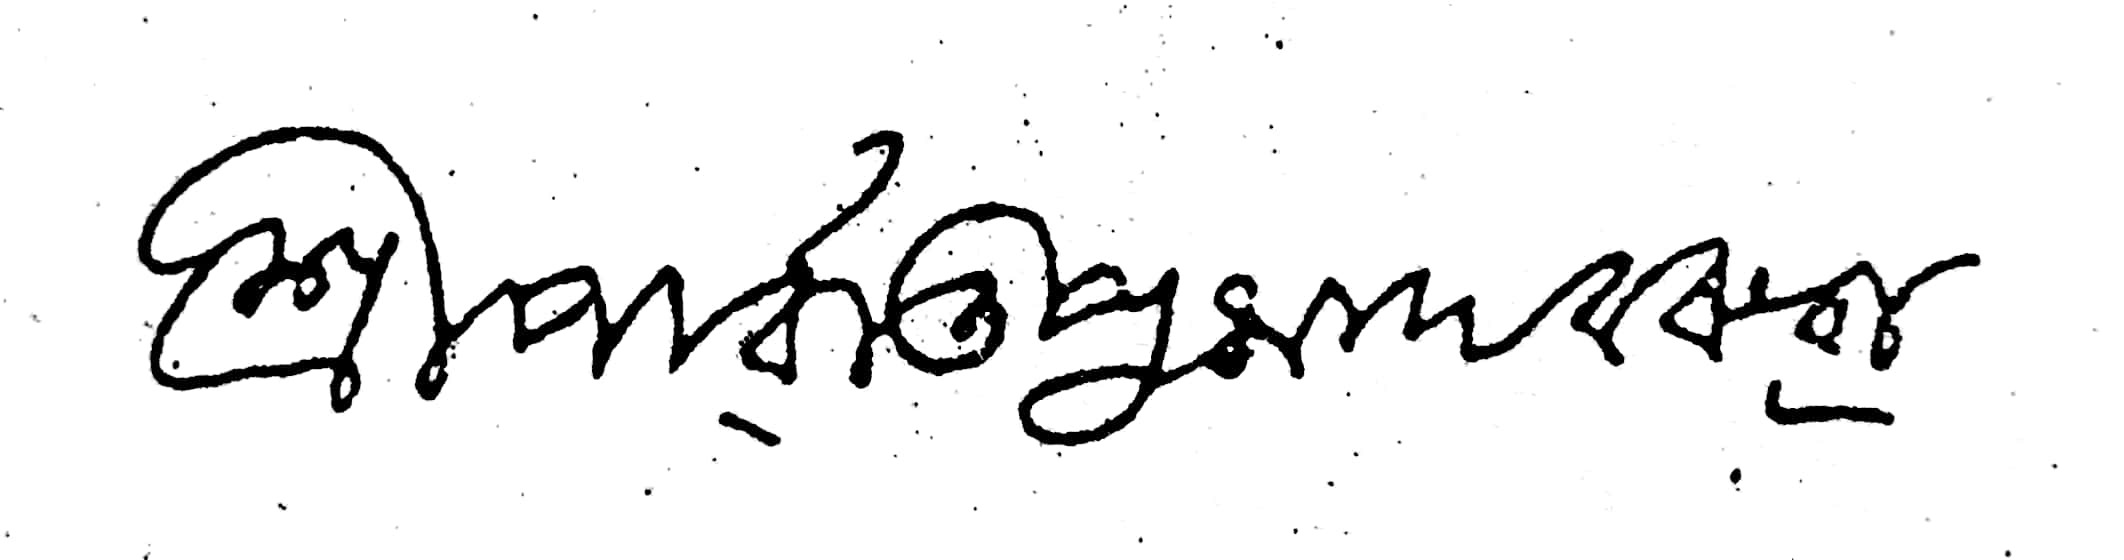
Signature of: parvati prasad baruva